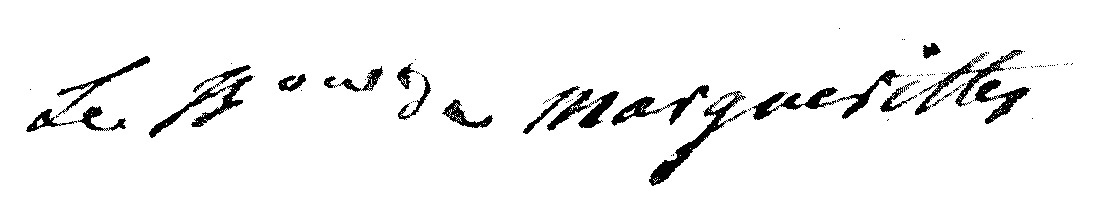
Signature of: jean antoine teissier de marguerittes